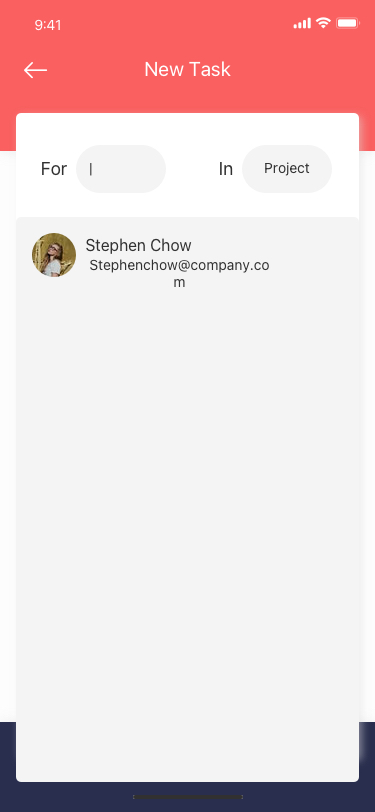
Text in this UI design:
Profile
Quick Note
Menu
My Task
+
New Task
|
For
In
Project
Stephenchow@company.com
Stephen Chow